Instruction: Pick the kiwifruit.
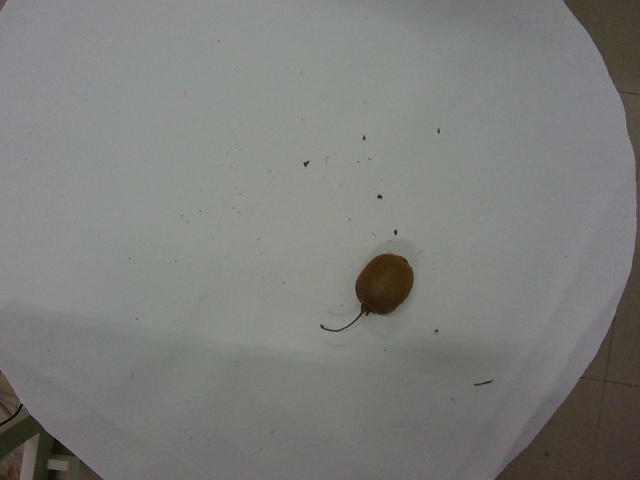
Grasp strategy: vertical